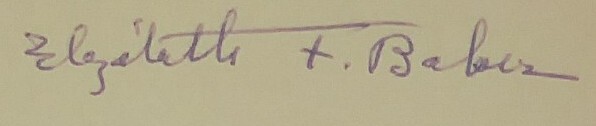
Signature of: elizabeth baker